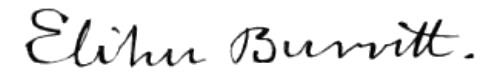
Signature of: elihu burritt